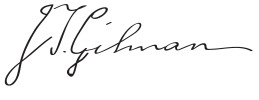
Signature of: john taylor gilman